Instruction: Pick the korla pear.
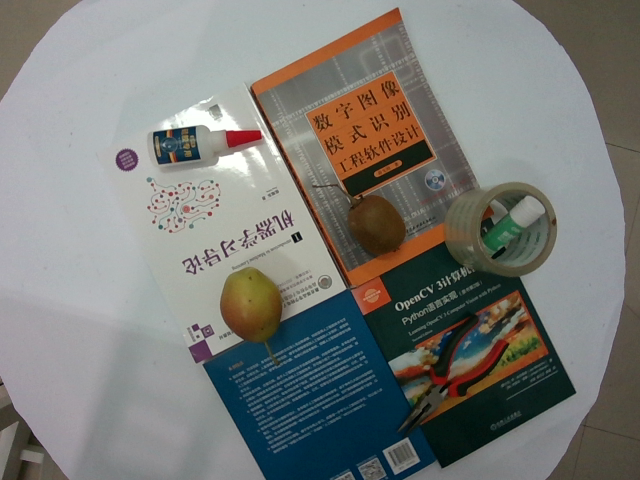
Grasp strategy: vertical